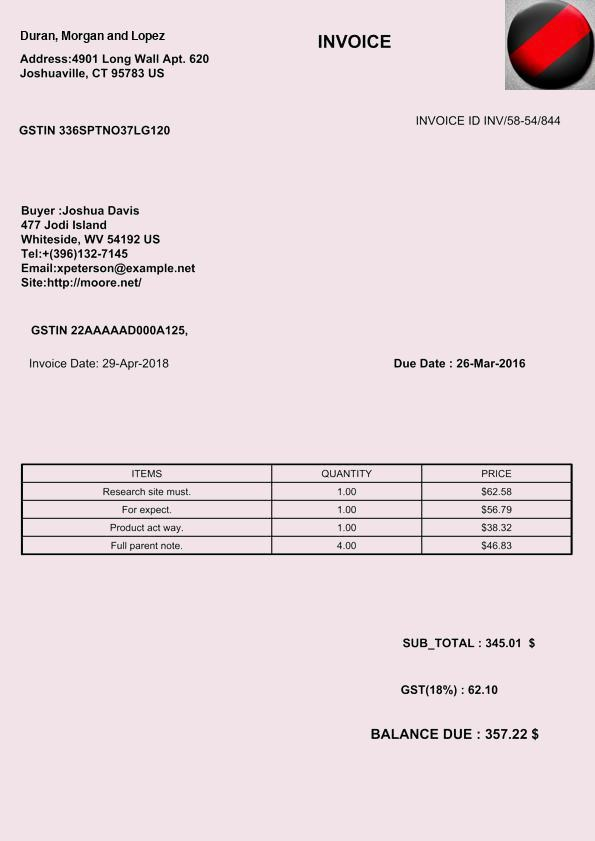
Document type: Invoice